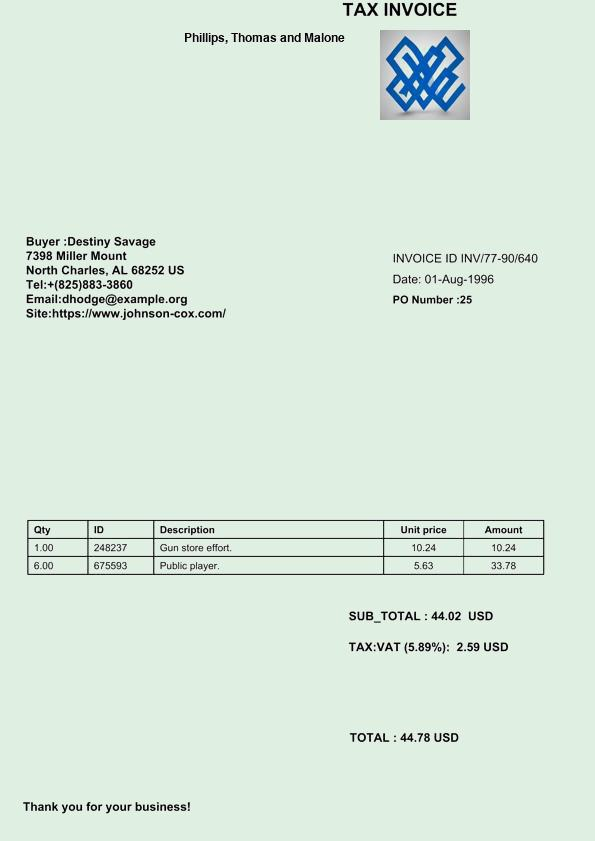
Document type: Invoice